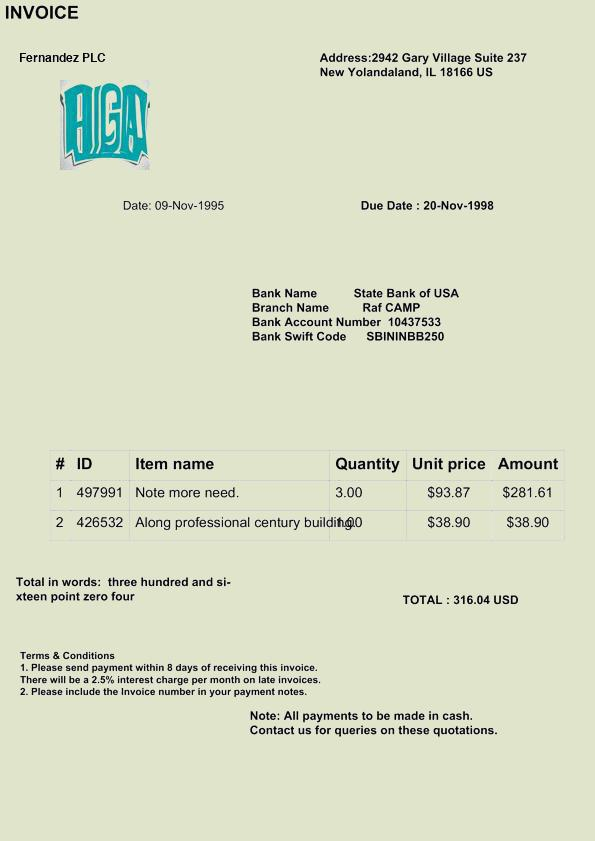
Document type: Invoice